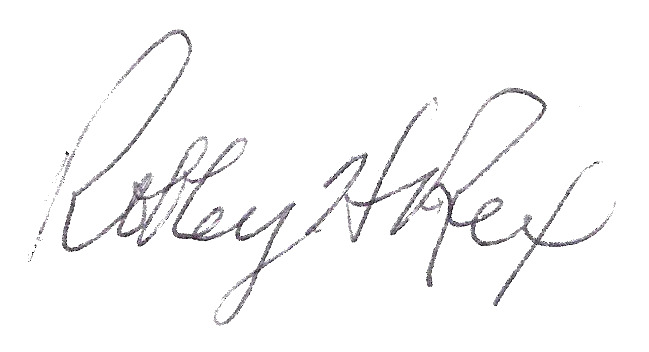
Signature of: robley rex